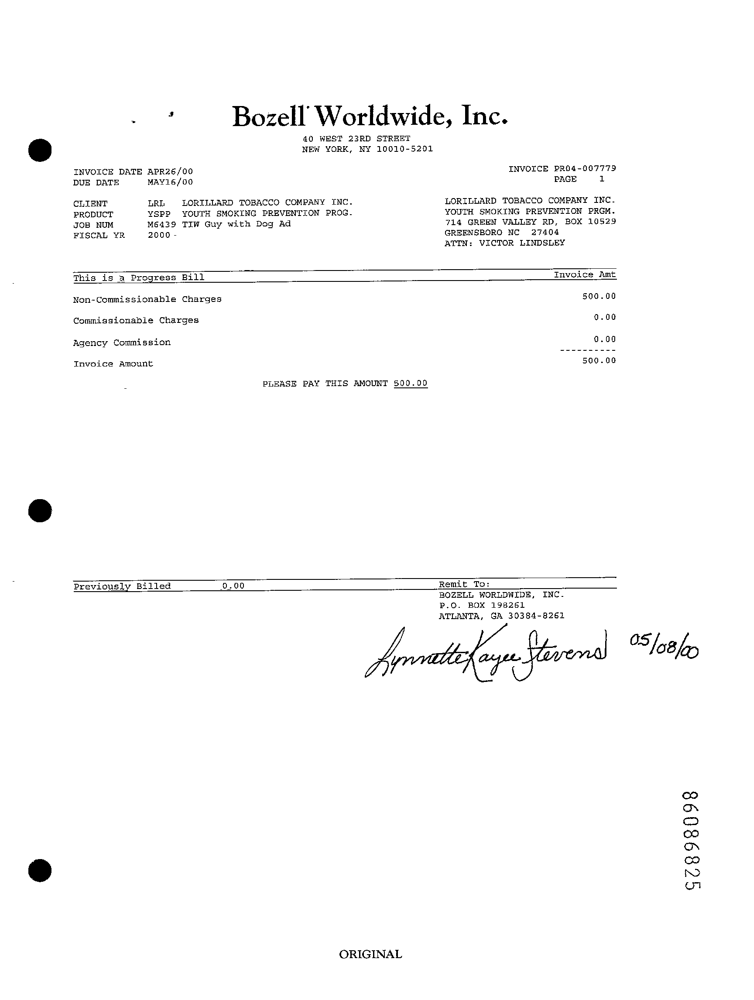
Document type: Invoice